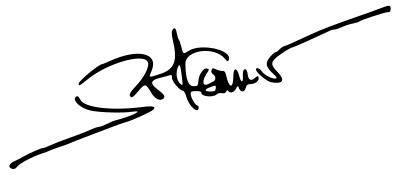
Signature of: sok an